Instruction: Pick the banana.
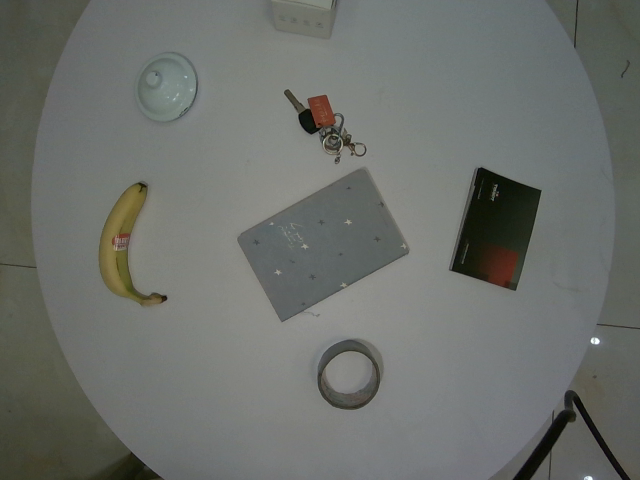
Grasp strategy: vertical